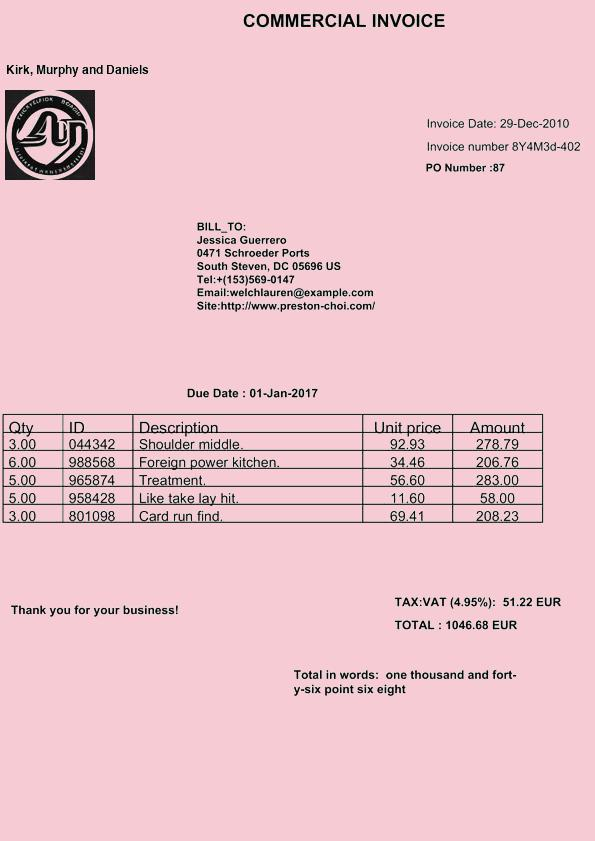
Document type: Invoice